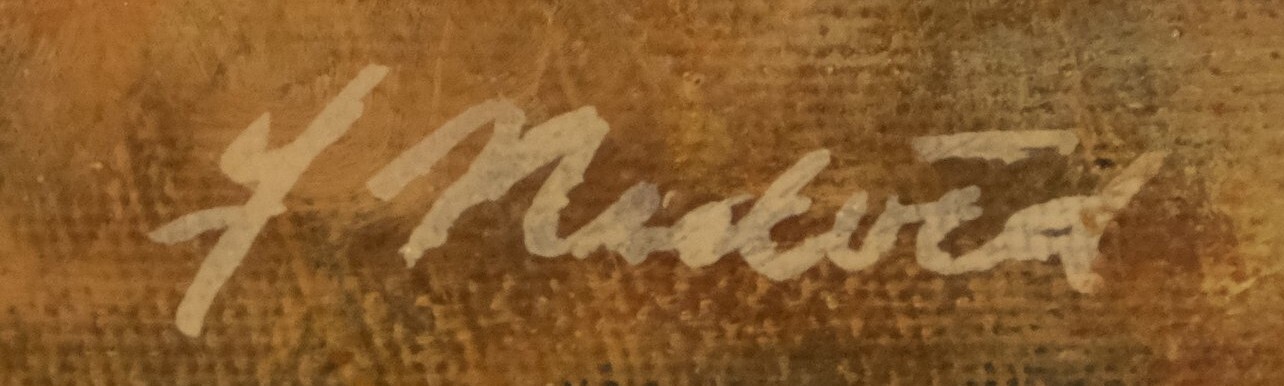
Signature of: františek nedvěd